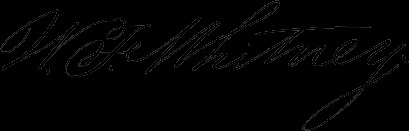
Signature of: wilbur fisk whitney